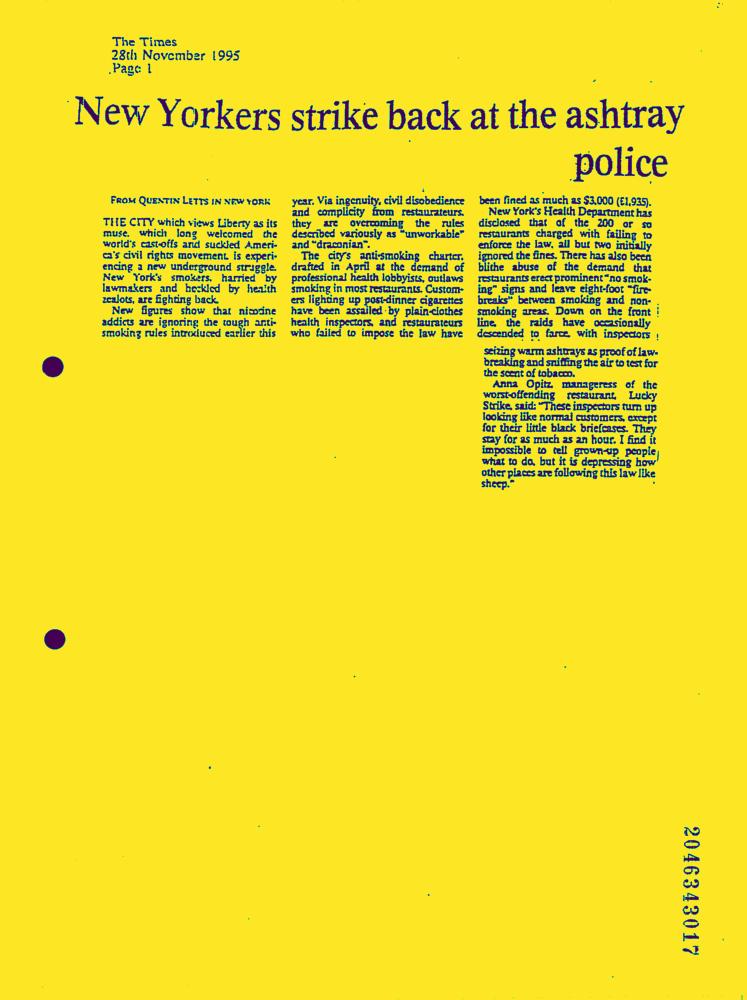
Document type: News-Article